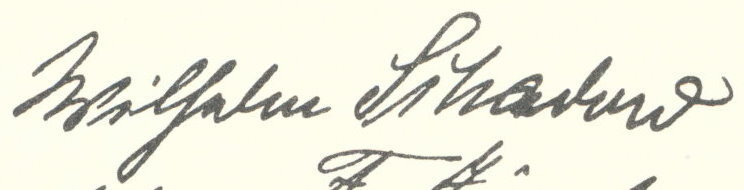
Signature of: wilhelm schadow